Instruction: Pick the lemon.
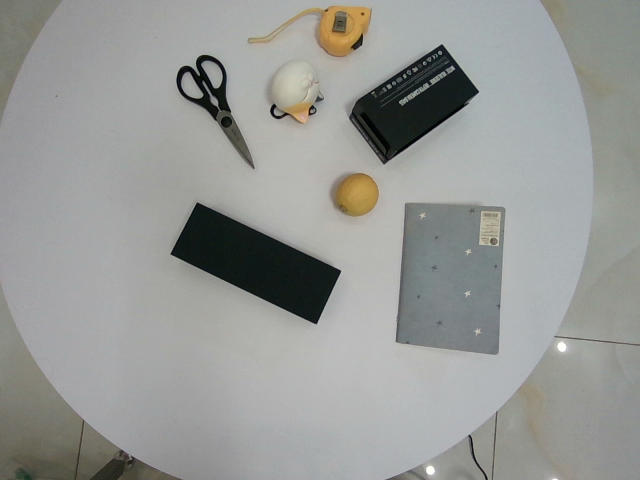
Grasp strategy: vertical